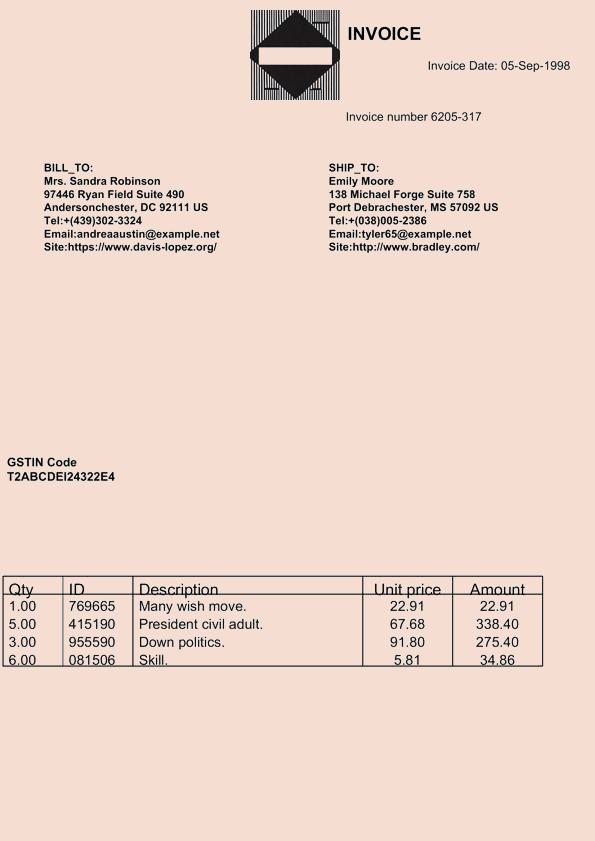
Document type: Invoice